Question: Which state is mentioned in the document?
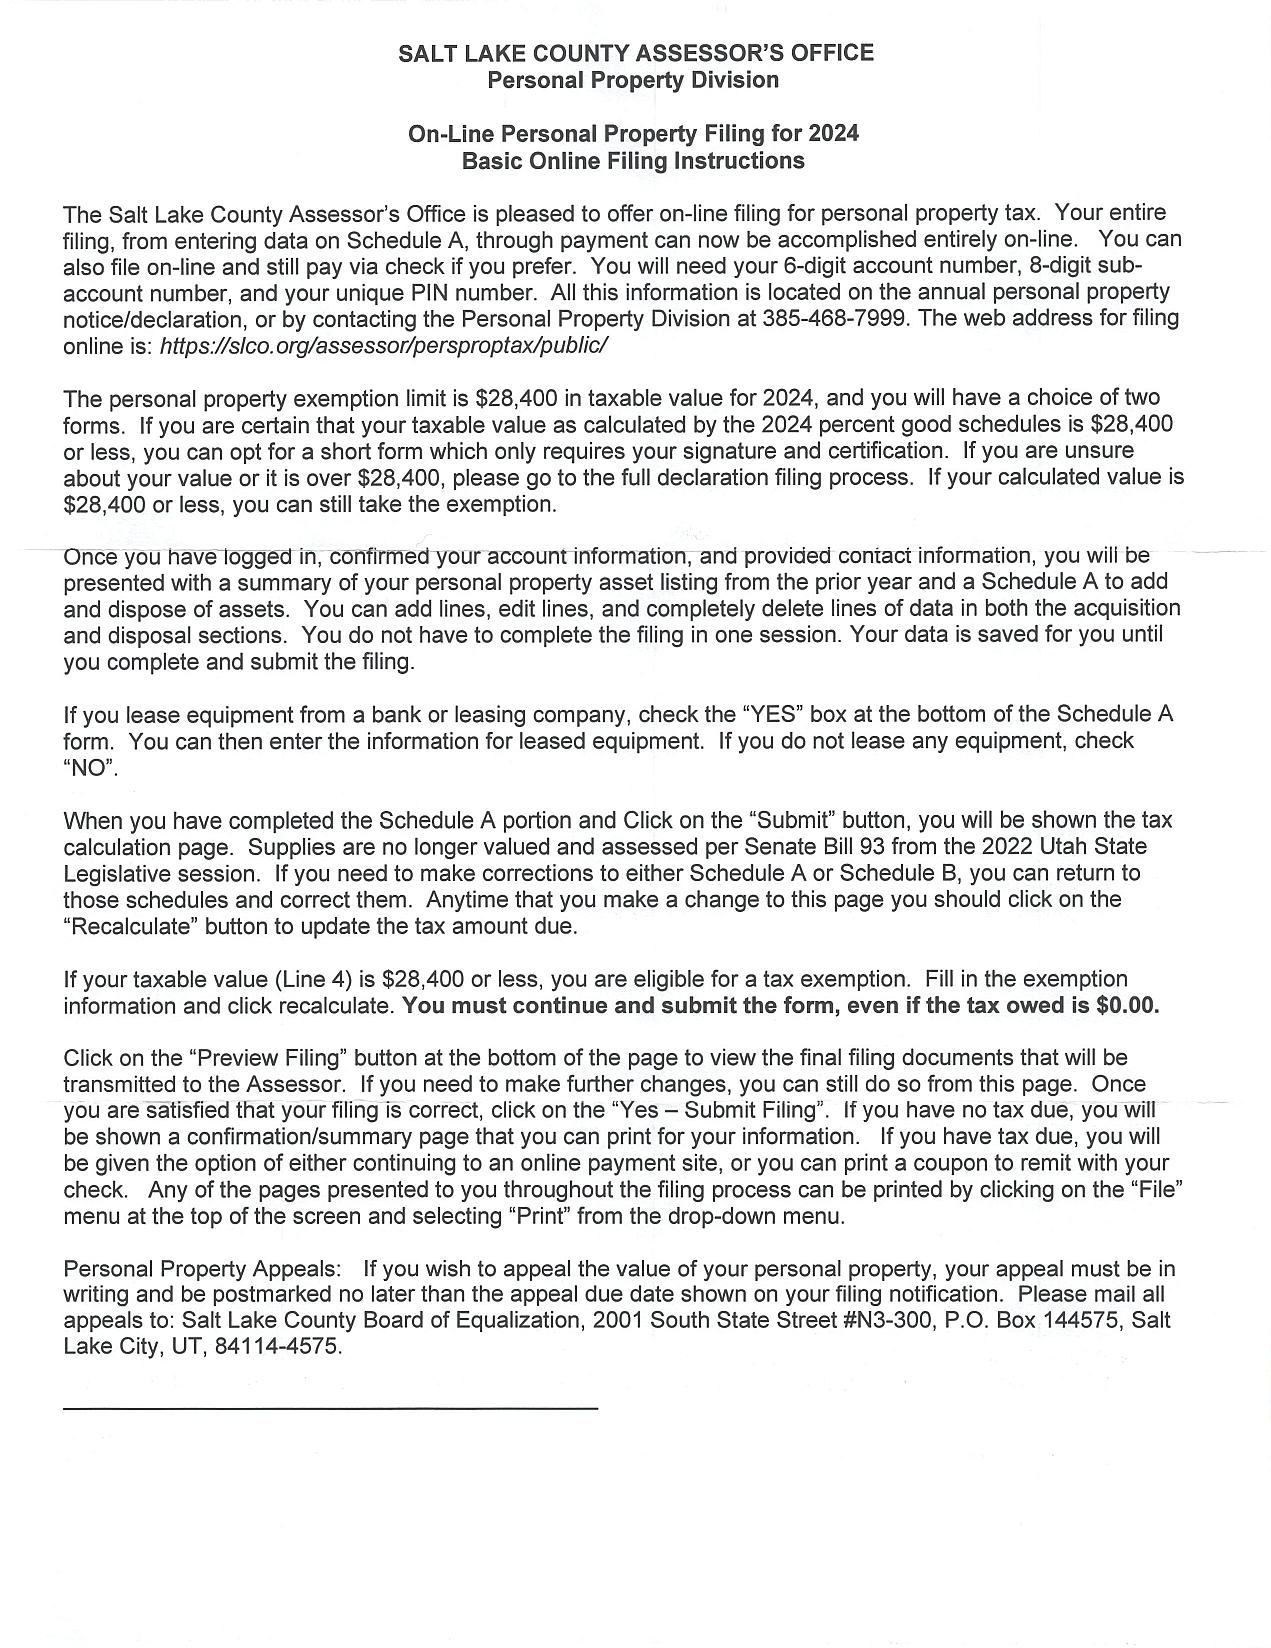
Answer: "UT"